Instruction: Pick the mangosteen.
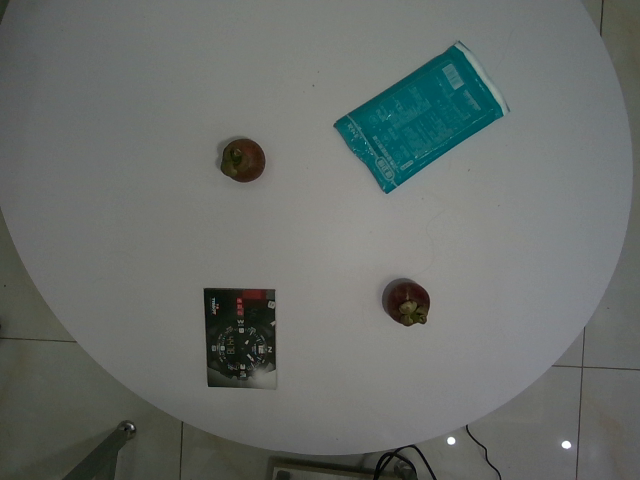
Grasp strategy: vertical